Question: Talk about the condition:
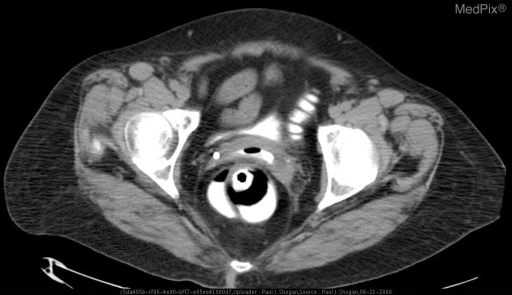
Answer: The disease is discussed as: Colovaginal fistula, which is an abnormal communication between the colon and vagina is most frequently caused by diverticular disease.  The sigmoid colon is most commonly affected, and most women who develop a sigmoidovaginal fistula have a history of a hysterectomy.  Other causes included neoplasms, inflammatory bowel disease, radiation, infection, and trauma.

Rectovaginal fistulas represent a small portion of all anorectal fistulas, and are frequently secondary to obstetric complications, perineal infections, neoplasms such as colorectal adenocarcinoma or cervical cancer, radiation, trauma, and inflammatory bowel disease (ulcerative colitis).  Diverticular disease, which is typically absent in the rectum, is not a factor.

Patients with colovaginal fistulas may present with feces, flatus, or mucus discharge from the vagina.  Anal incontinence may also be present secondary to anal sphincter compromise.

Although the clinical symptoms, particularly the passage of feces through the vagina, indicate the presence of a fistula, its detection is often difficult unless a large communication is present. Vaginography and barium enema in conjunction with physical examination have traditionally been used for diagnosis.  CT, MR imaging, and endorectal US are alternative imaging modalities.

Colovaginal fistulas are managed surgically, by takedown of the fistula with colon resection and primary anastomosis.  Conservative management may be attempted in poor surgical candidates.